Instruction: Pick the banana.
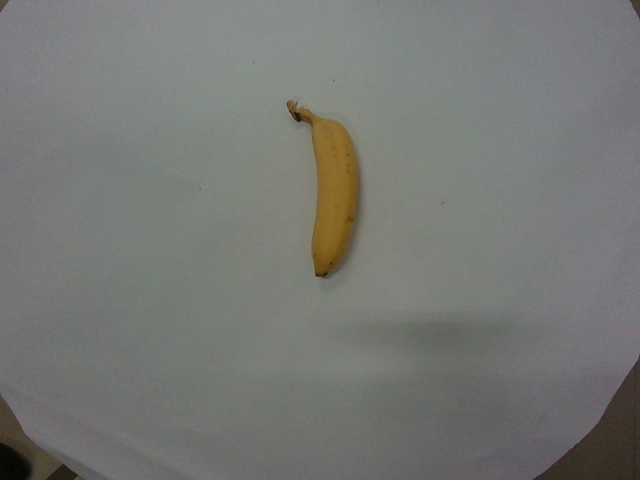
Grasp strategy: vertical